Question: What is the name of the tenant mentioned in the document?
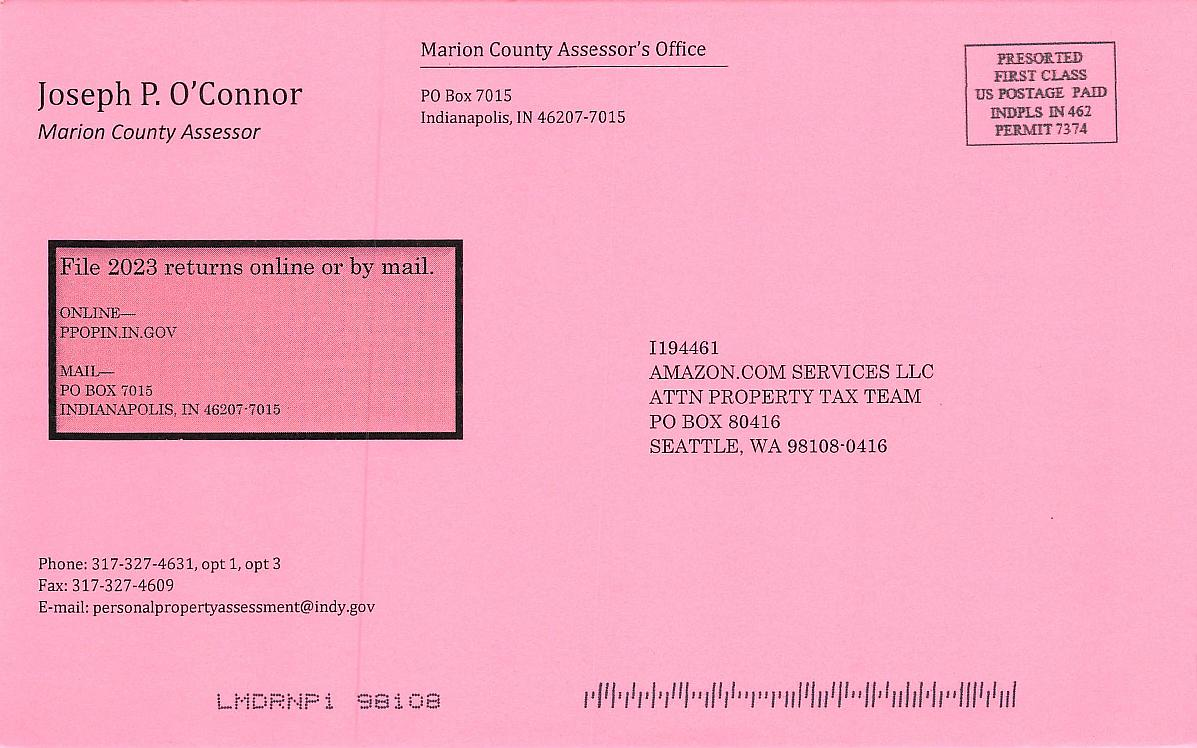
Answer: "AMAZON.COM SERVICES LLC"